Question: What is the potential diagnosis?
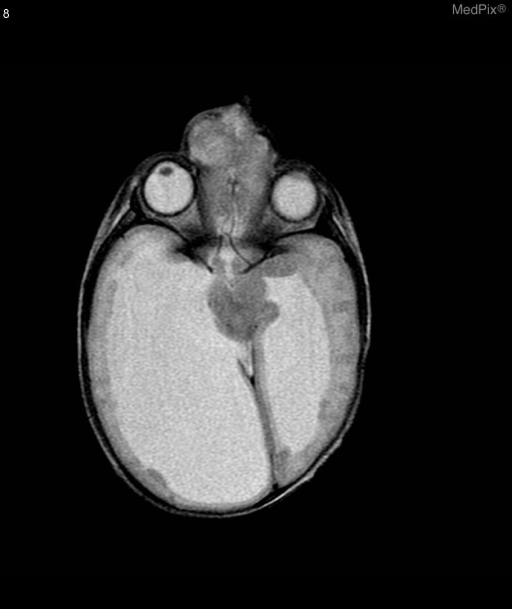
Answer: The possible diagnosis includes Encephalocele
Meningocele
Glioma
Hemangioma
Nasal Dermoid.